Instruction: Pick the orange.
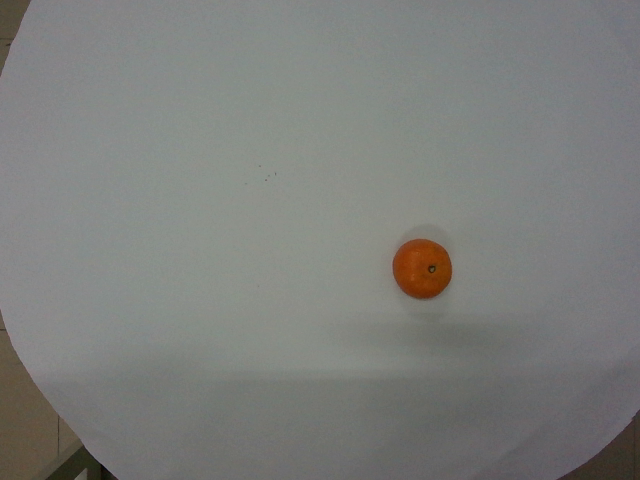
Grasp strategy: vertical